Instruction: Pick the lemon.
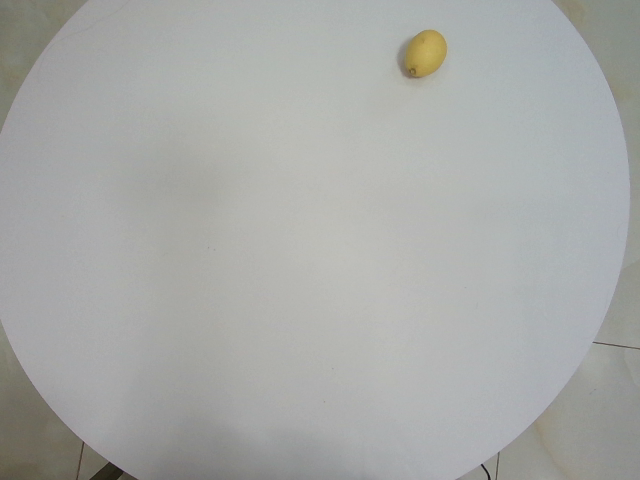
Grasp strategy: vertical